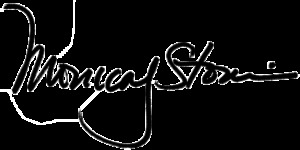
Signature of: monica stonier